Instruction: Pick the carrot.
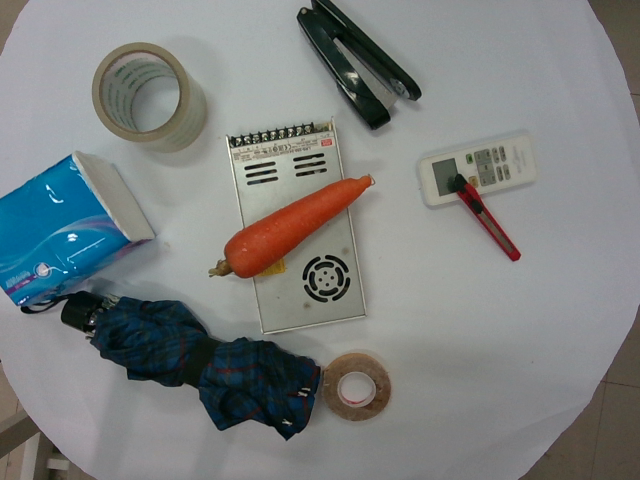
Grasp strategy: vertical